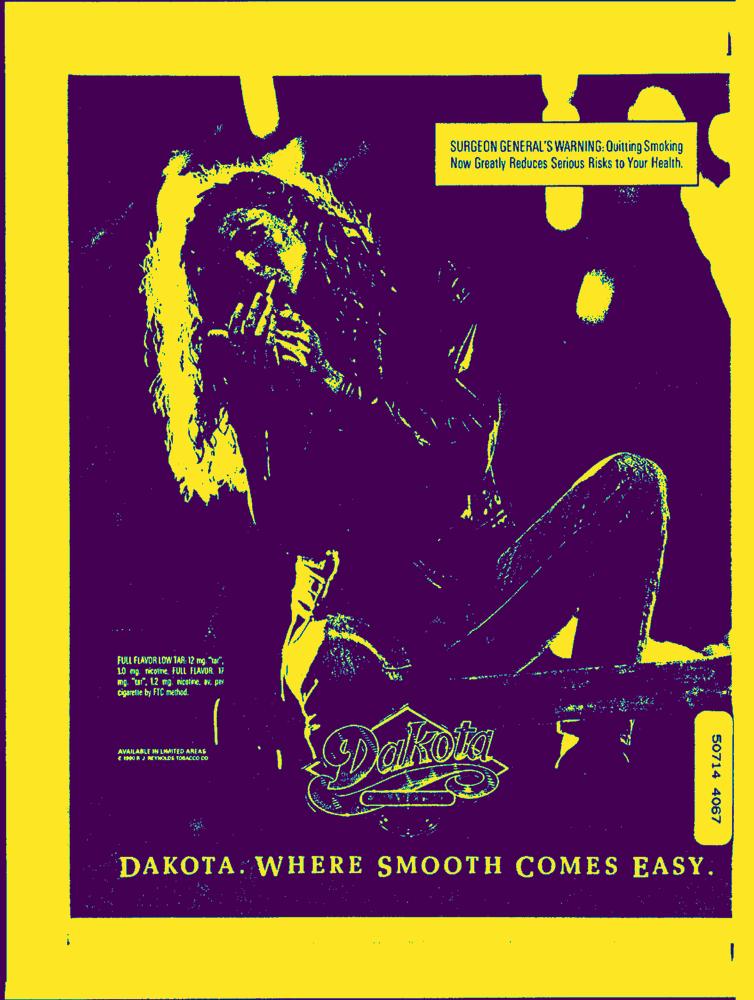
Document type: AD